Can you pull out the amount in words, numerical amount, payee's name, date of the cheque, and the bank's name from the image?
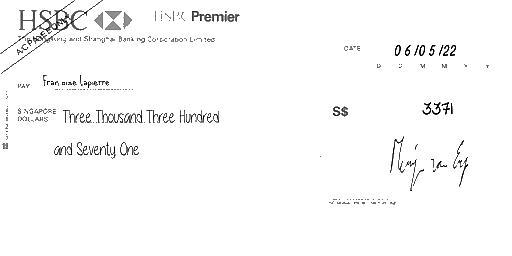
amt_in_words: Three Thousand Three Hundred and Seventy One
amt_in_figures: 3371
payee_name: Françoise Lapierre
bank_name: HSBC
cheque_date: 06/05/22